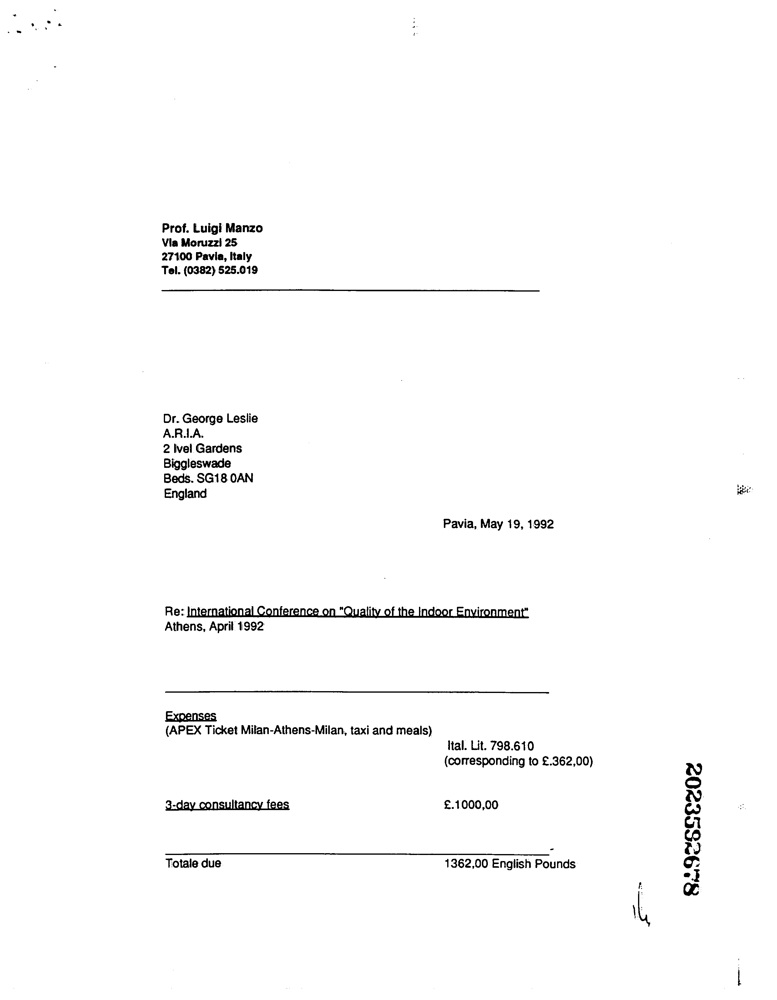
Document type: Invoice